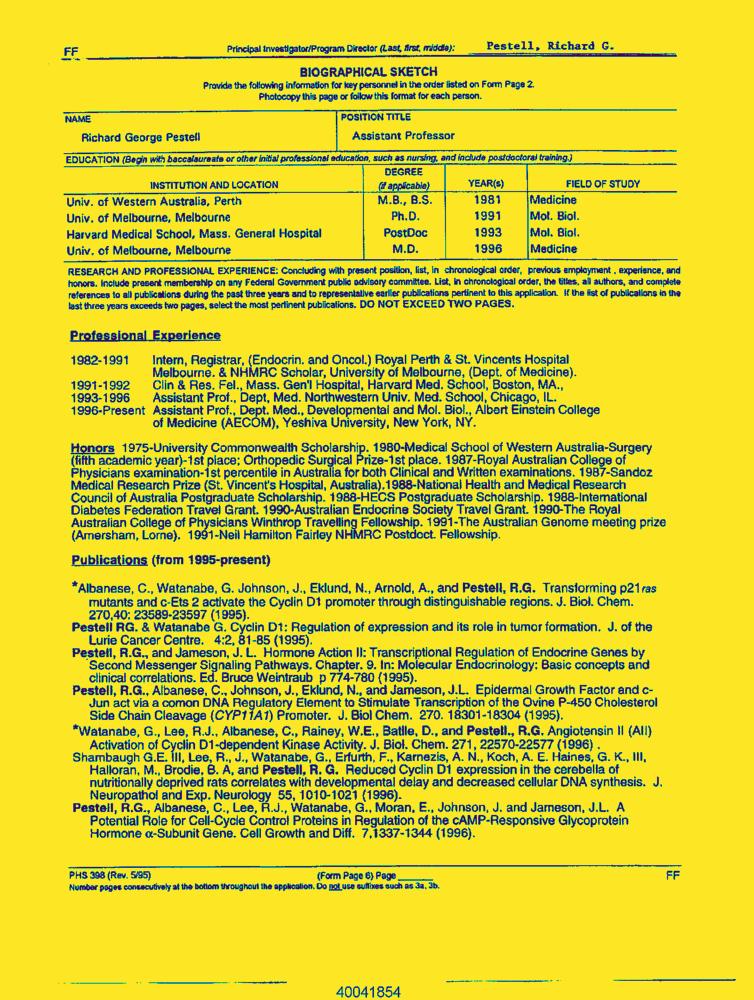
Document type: Resume-Doc